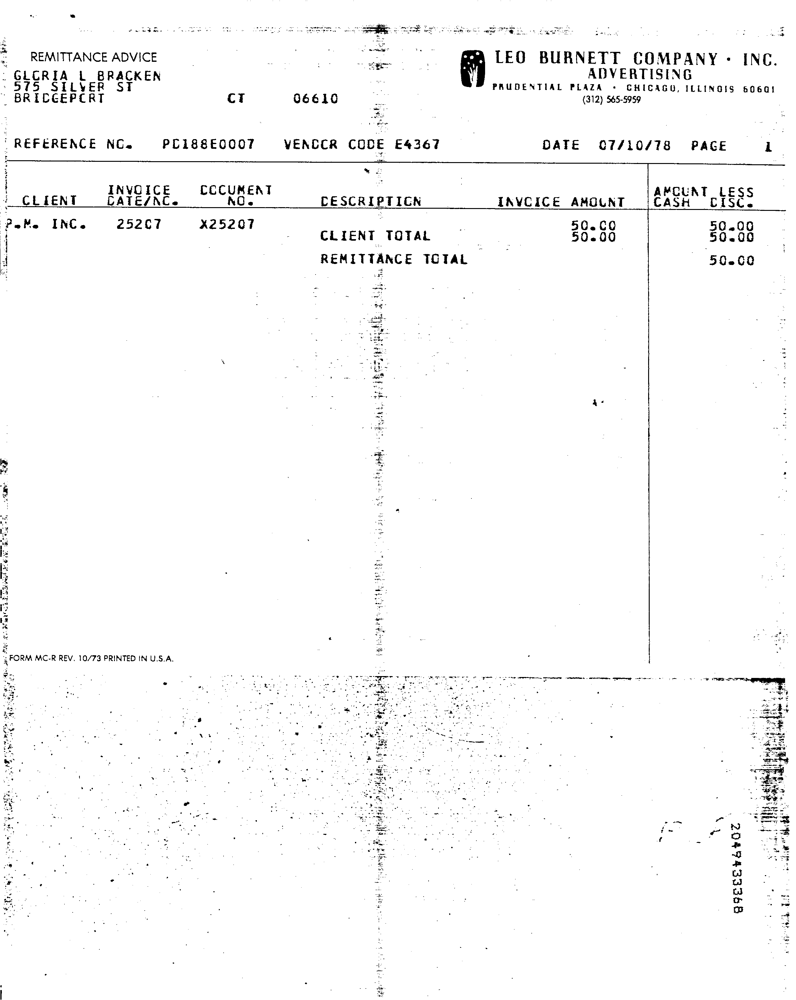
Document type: Invoice